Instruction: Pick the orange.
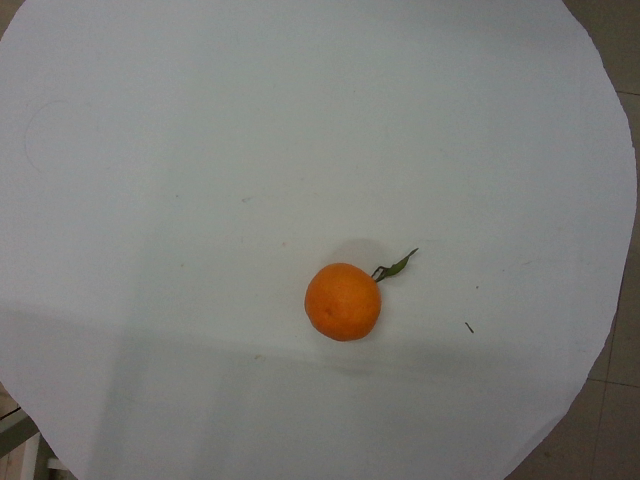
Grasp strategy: vertical